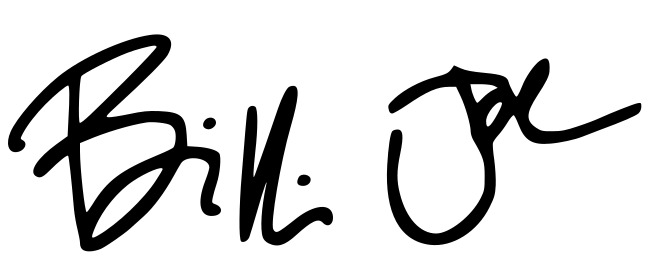
Signature of: billie joe armstrong